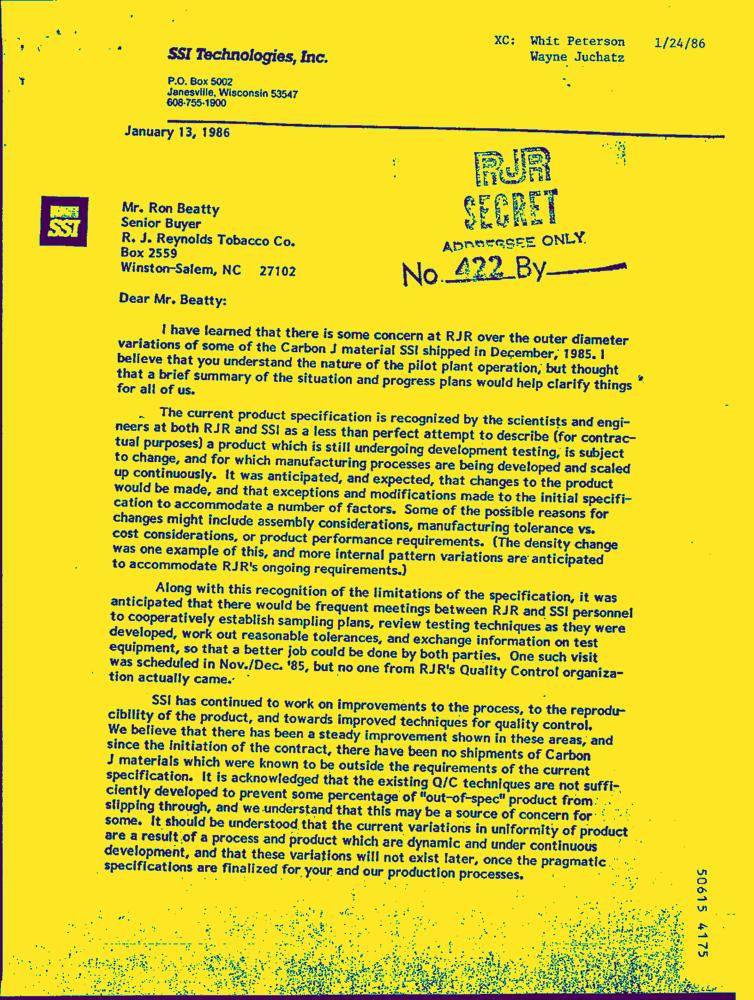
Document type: Letter-Doc